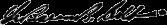
Signature of: lebaron bradford colt